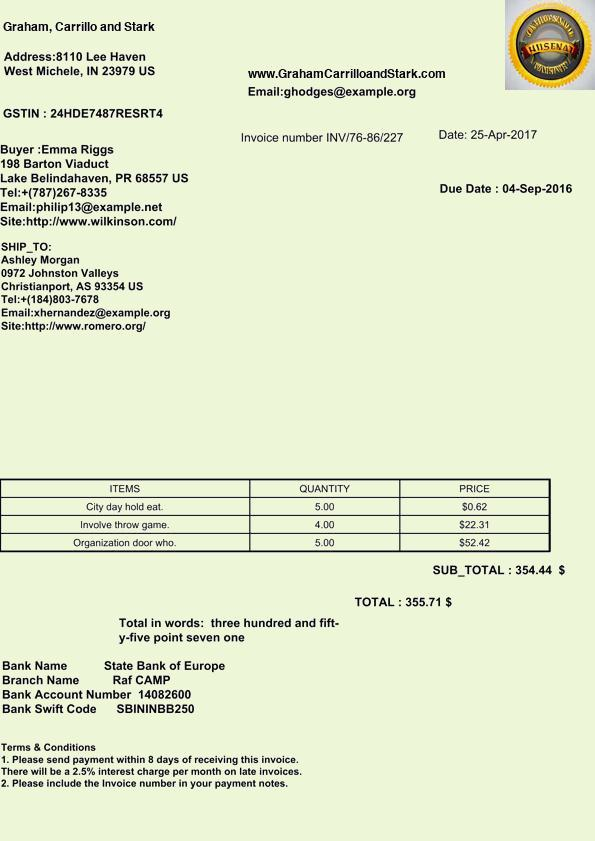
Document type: Invoice